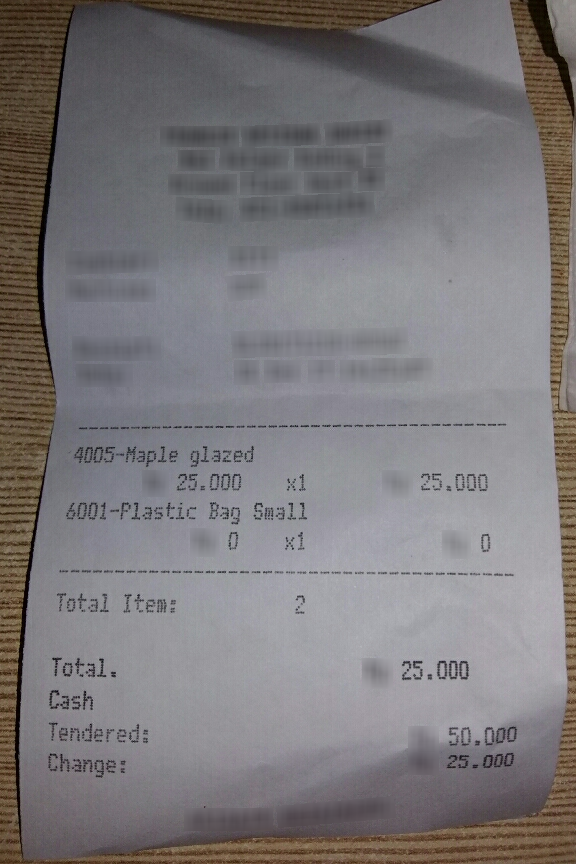
Number of items: 2
Total: 25.000
OCR text regions:
text: 4005-Maple
text: glazed
text: 25.000
text: x1
text: 25.000
text: 6001-Plastic
text: Bag
text: Small
text: 0
text: x1
text: 0
text: Total.
text: 25.000
text: Cash
text: Tendered:
text: 50.000
text: Change:
text: 25.000
text: Total
text: Item:
text: 2